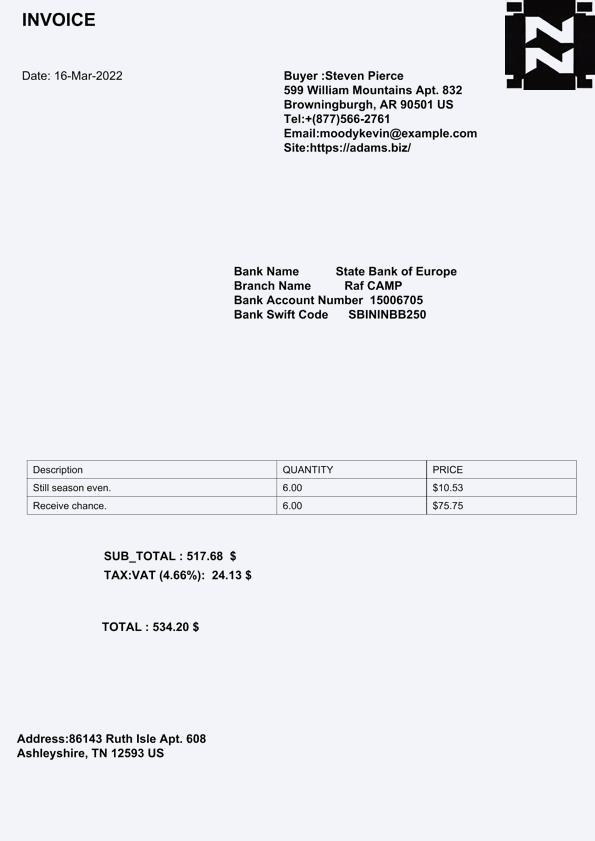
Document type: Invoice